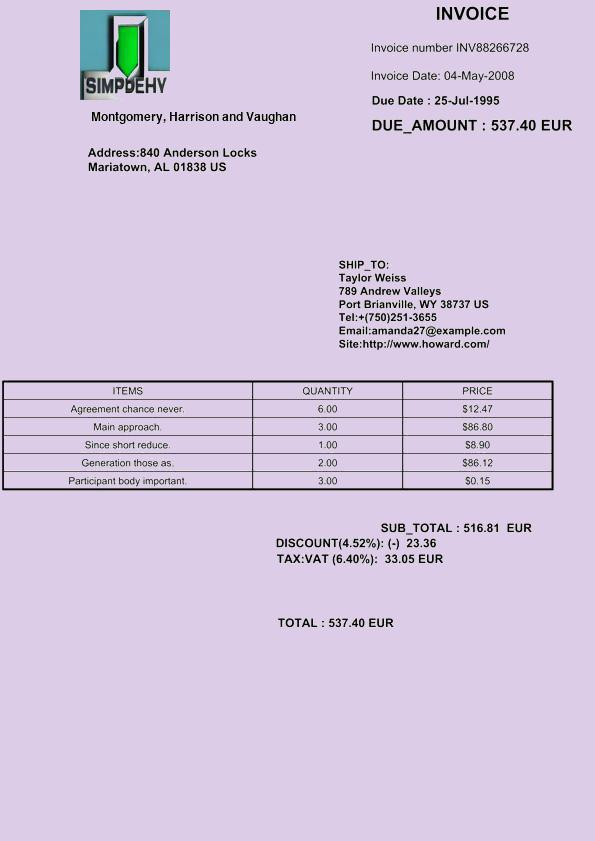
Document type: Invoice